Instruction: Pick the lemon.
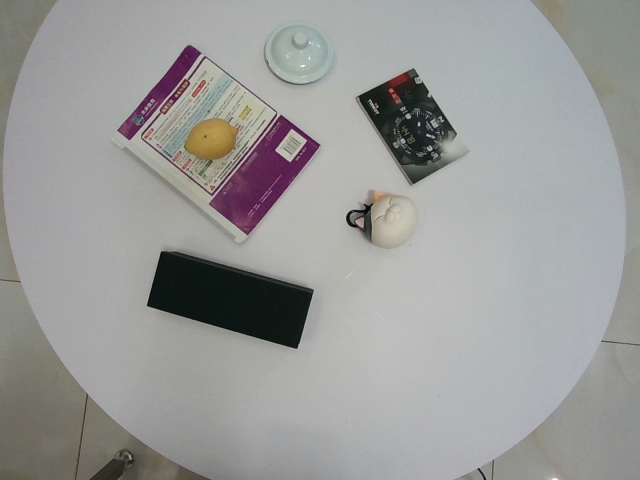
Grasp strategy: vertical